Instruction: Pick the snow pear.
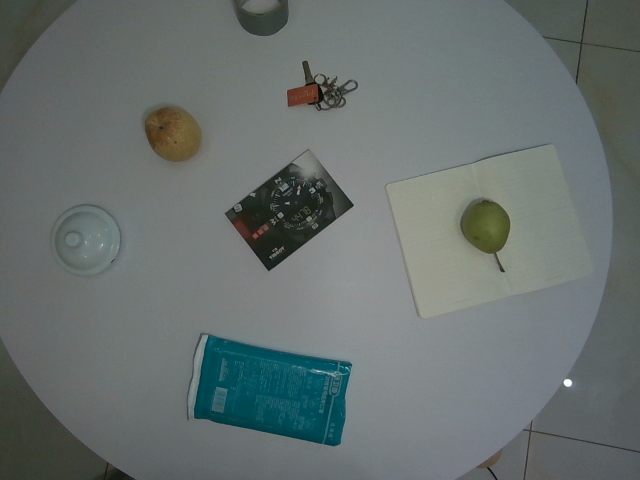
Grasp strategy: vertical